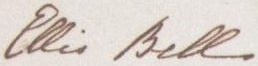
Signature of: emily brontë